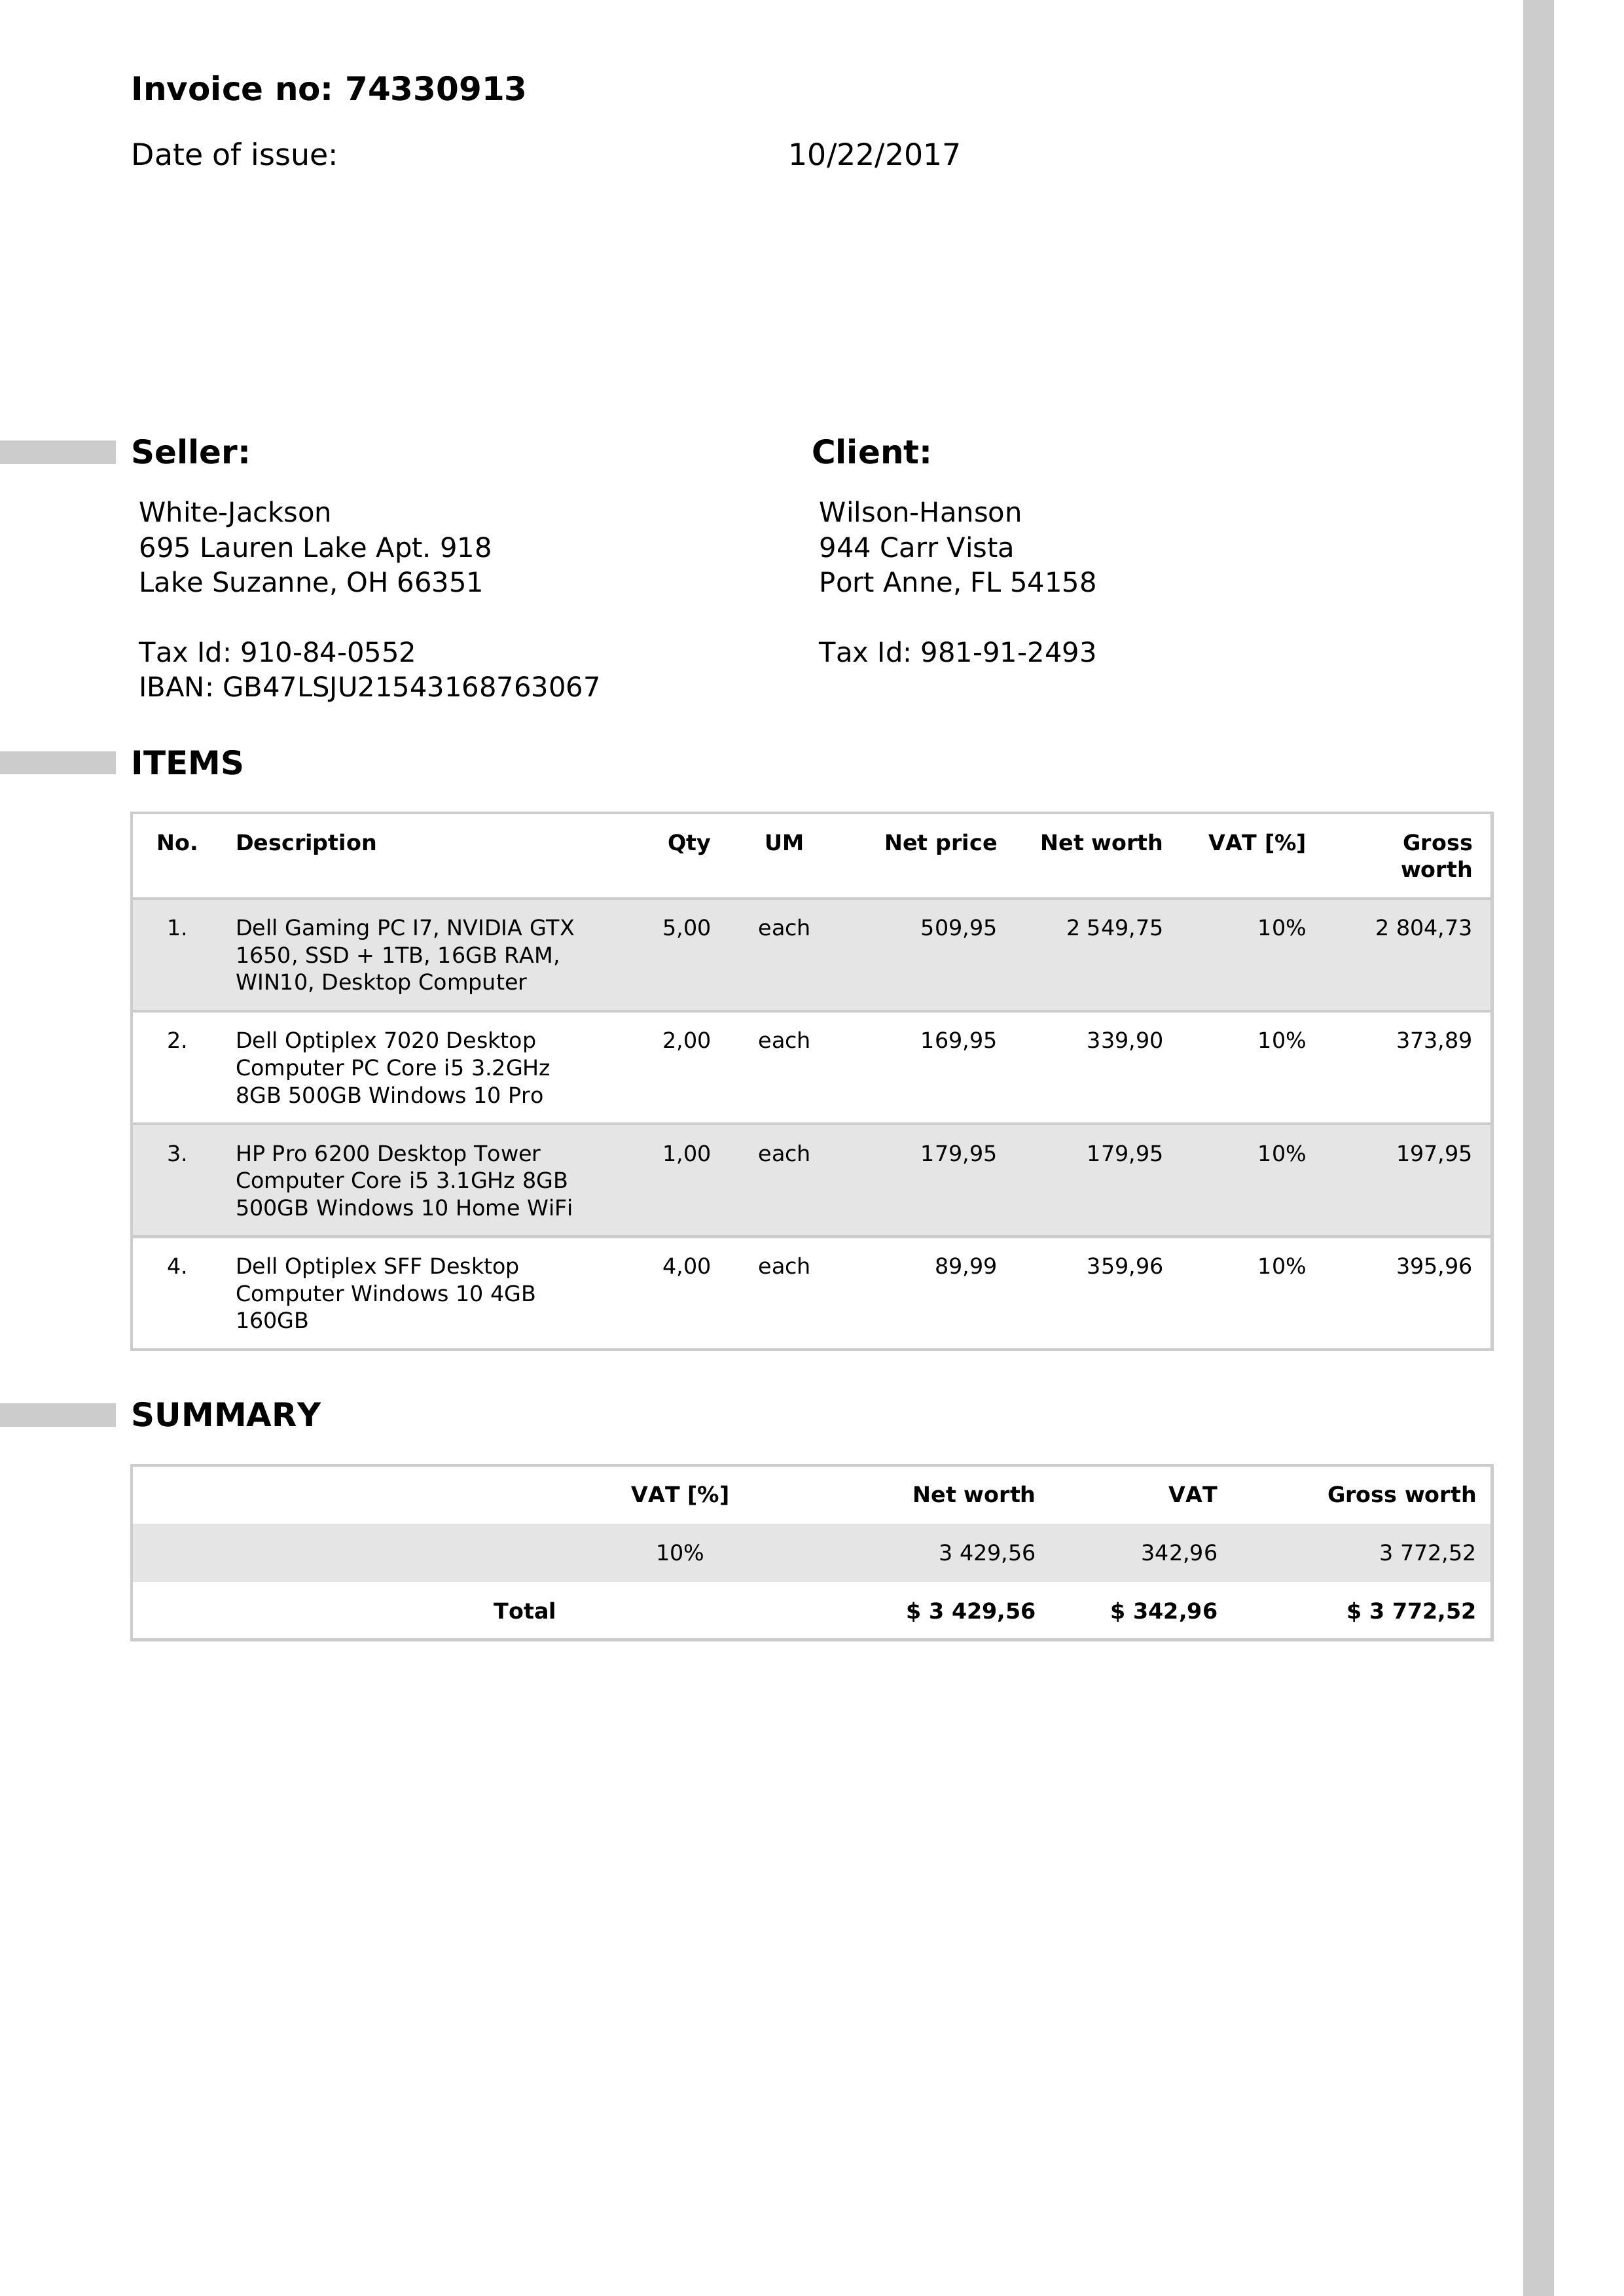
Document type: Invoice